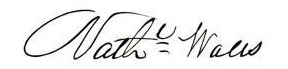
Signature of: nathaniel wales